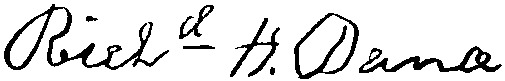
Signature of: richard henry dana sr